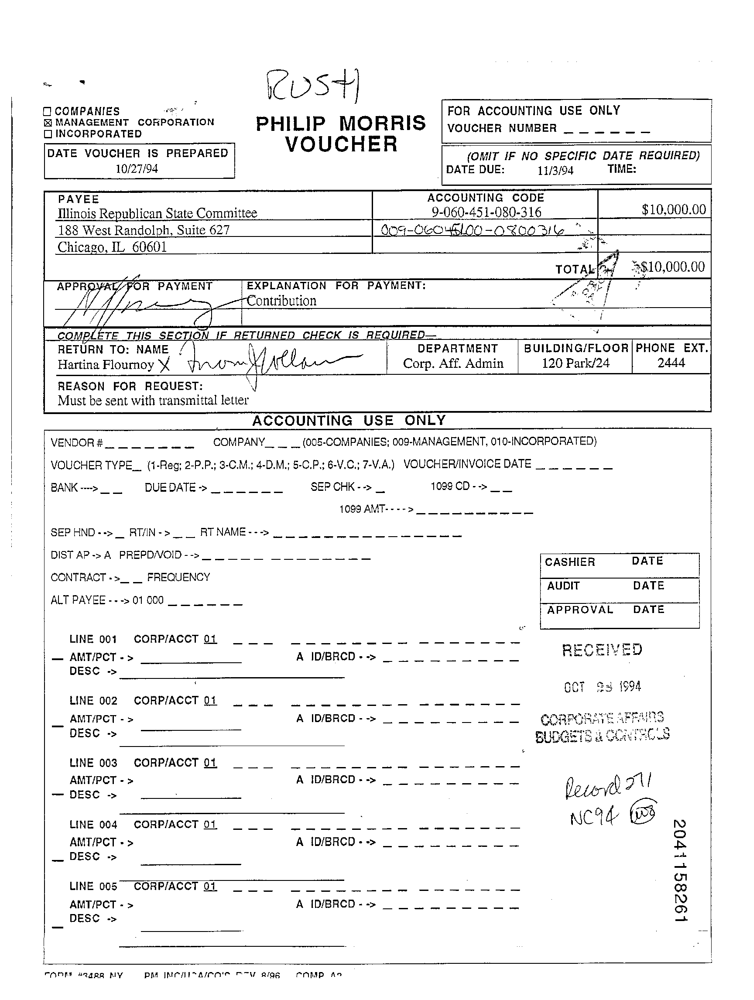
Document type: Invoice